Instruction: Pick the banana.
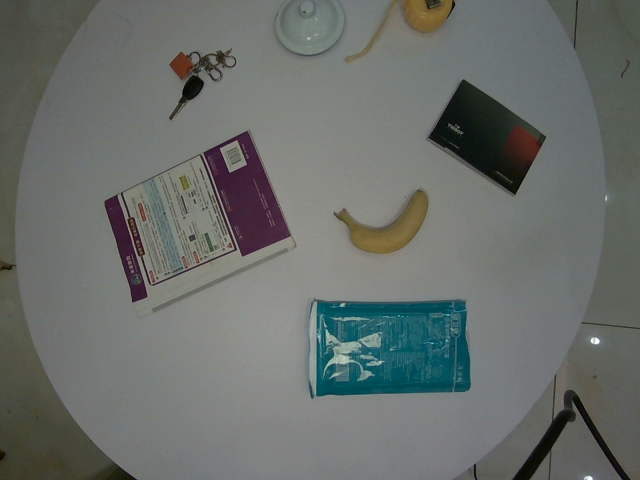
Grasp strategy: vertical